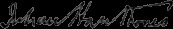
Signature of: julian hawthorne